Question: Talk about the condition:
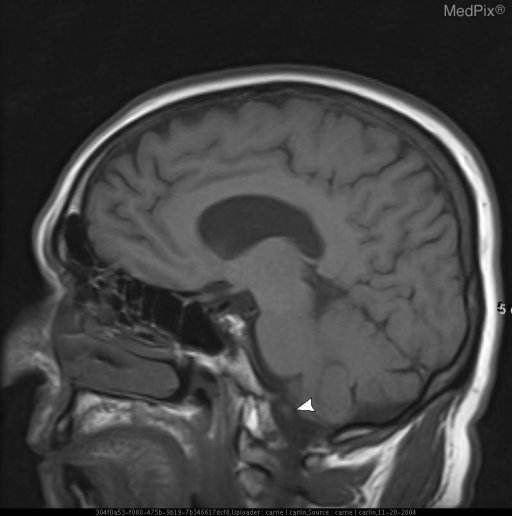
Answer: The disease is discussed as: Vertebral artery dissection comprises 20% of cervicocephalic arterial dissection and is responsible for up to 15% of strokes in young adults. Dissection related thromboembolism is implicated as the cause of these infarctions, underscoring the need for early diagnosis and anticoagulation.  Cerebral infarction complicates up to 95% of spontaneous vertebral artery dissections, but prognosis is good with 90% of affected patients approaching full recovery.  Traumatic vertebral artery injury associated with cervical spine fractures is common (40%) but remains largely asymptomatic even with complete vessel occlusion.
Symptoms of vertebral artery dissection include headache and neck pain, with either abrupt or evolving gait, ocular or vestibular disturbances.  Vertebral artery dissection is commonly spontaneous or due to mild trauma such as sneezing or head turning which can stretch the artery over the lateral mass of C2.  Hyperextension may also stretch the vertebral artery at C1-2 where it exits the transverse foramen.  Conditions which predispose to arterial dissection include fibromuscular displasia, cystic medial necrosis, Marfan’s Syndrome and homocysteinuria.
While clinicians may place great emphasis on MR angiography for evaluation of the cervical arteries, standard spin-echo MRI has much greater sensitivity than MRA for dissection in the vertebral arteries (60% vs. 20%).  Findings include an enlarged vessel with associated pseudoaneurysm and an absent flow void.  Distal narrowing may be present.  MR appearance of the intramural hematoma will vary with the state of the blood products.